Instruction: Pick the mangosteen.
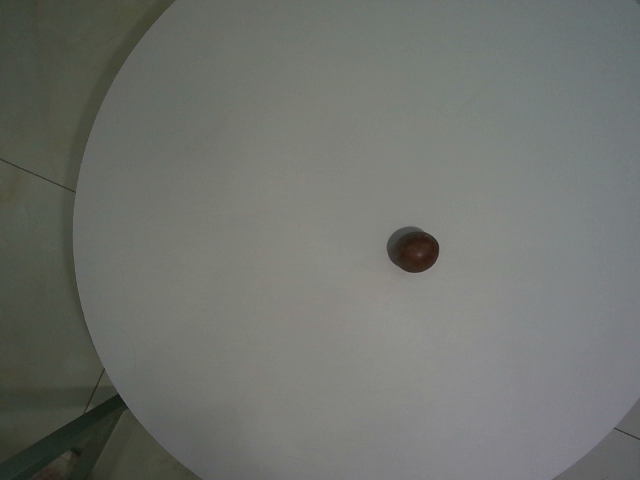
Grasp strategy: vertical